Question: What is the main concern?
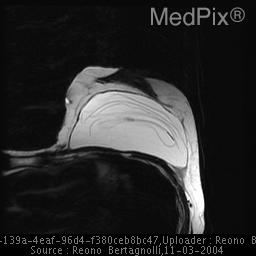
Answer: The findings suggest Ultrasound findings-  classic linguini sign consisting of hyperechoic linear objects coursing through the implant.  Hyperechoic shadowing of all structures, typical of silicon infiltrating into tissues surrounding the implant capsule.

MRI-  Linguini sign with high signal on h20 saturation in the soft tissue surrounding the implant.. Multiple ultrasound and MRI images demonstrating the classic linquini sign, and extravasation of silicone into the surrounding tissues.. The patient might have a history of 55 Y/O female with bilateral silicone iplants.  Has right breast mass to 3-4o'clock.